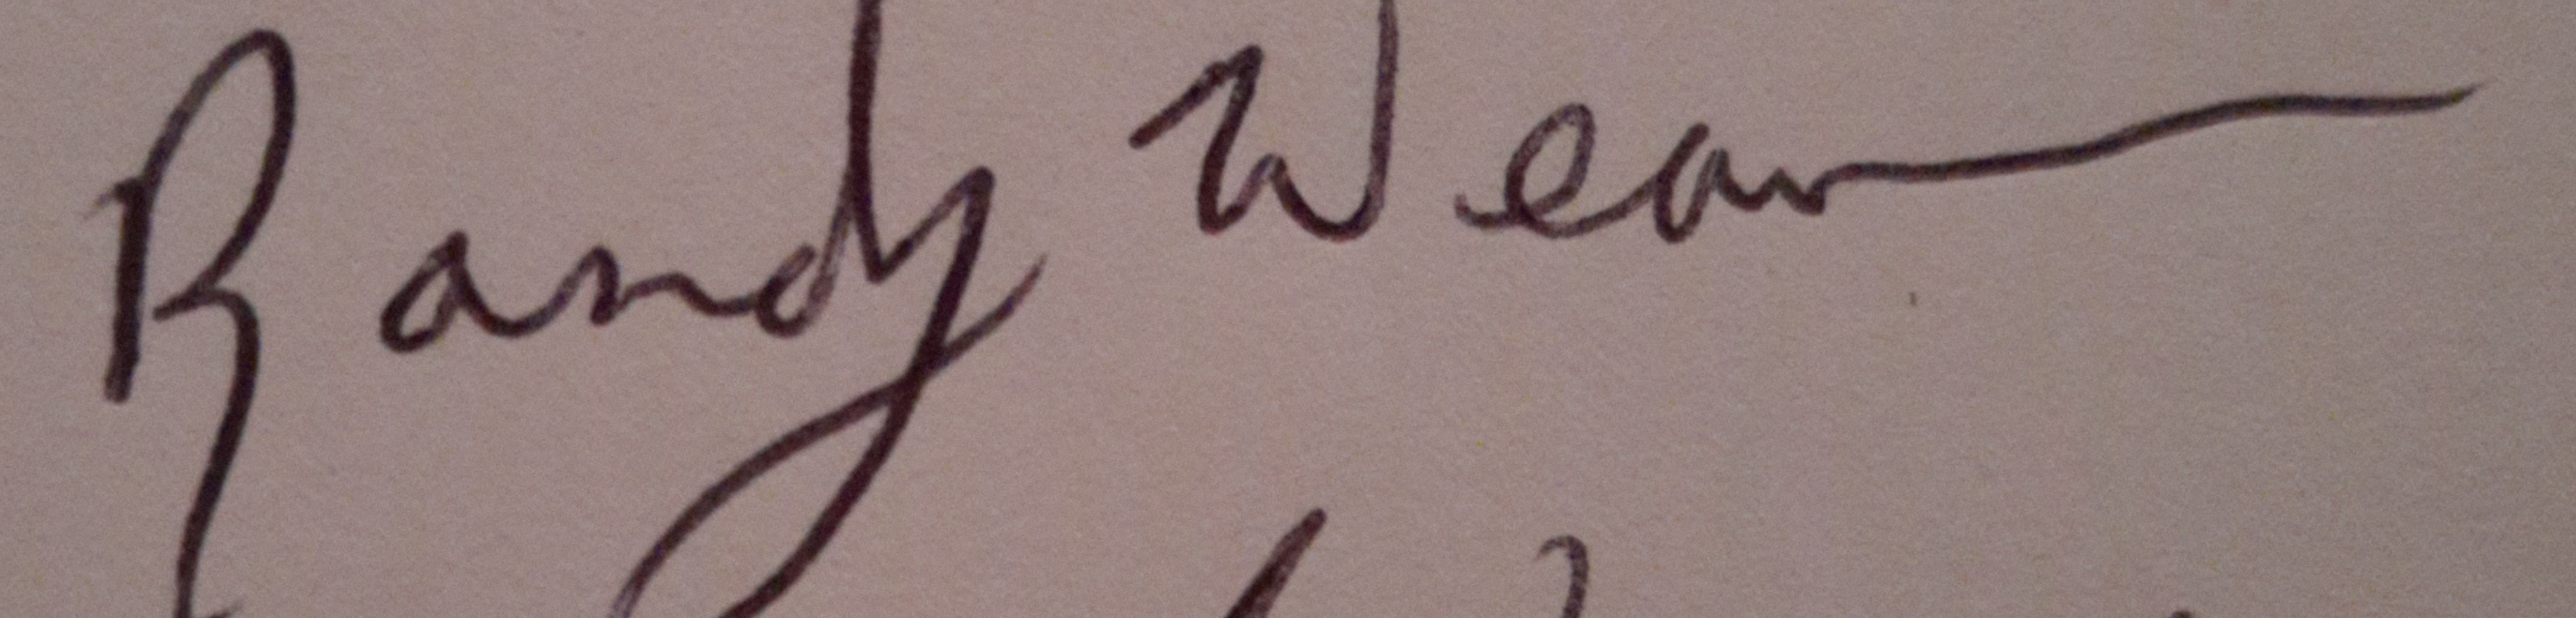
Signature of: randy weaver